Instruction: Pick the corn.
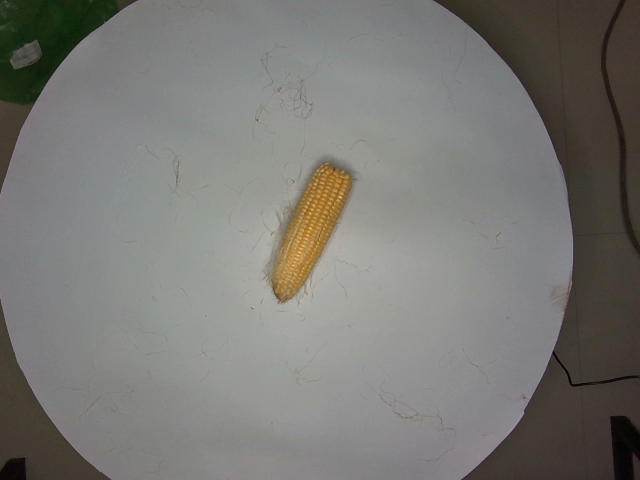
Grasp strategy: vertical